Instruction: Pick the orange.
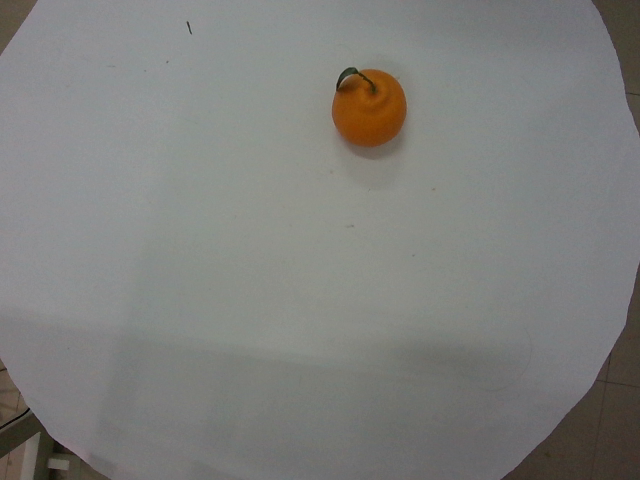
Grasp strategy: vertical